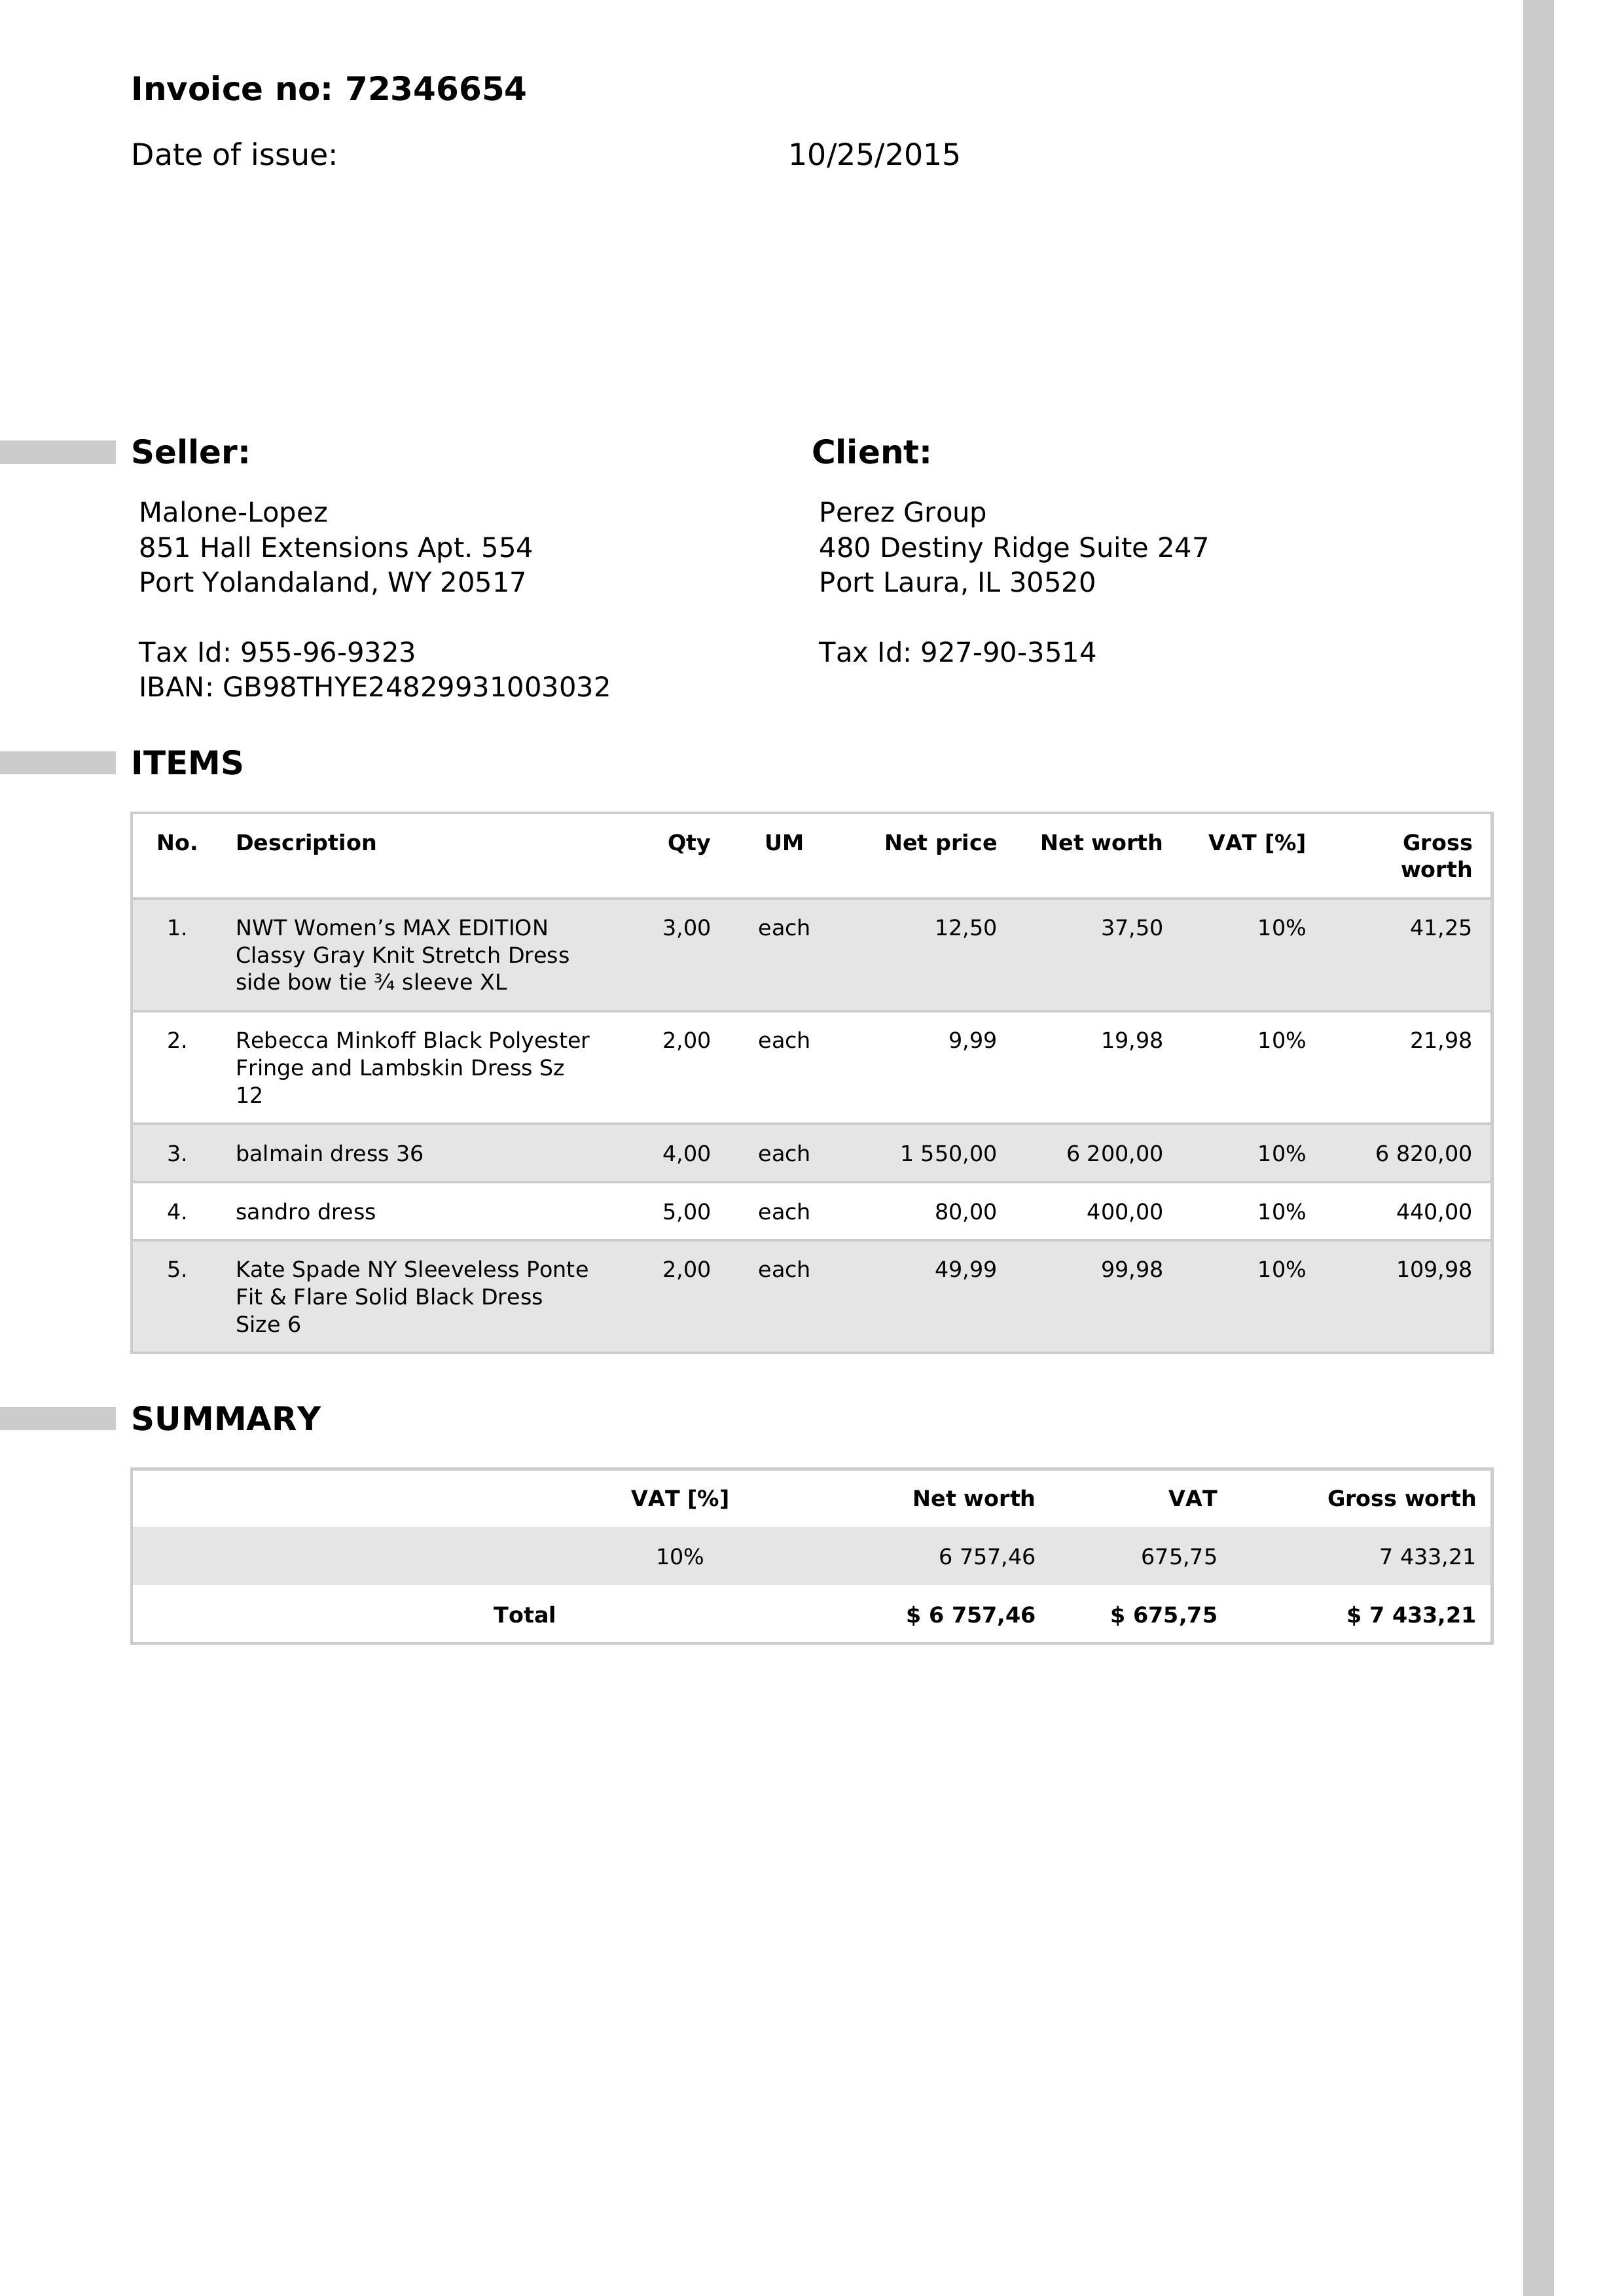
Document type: Invoice